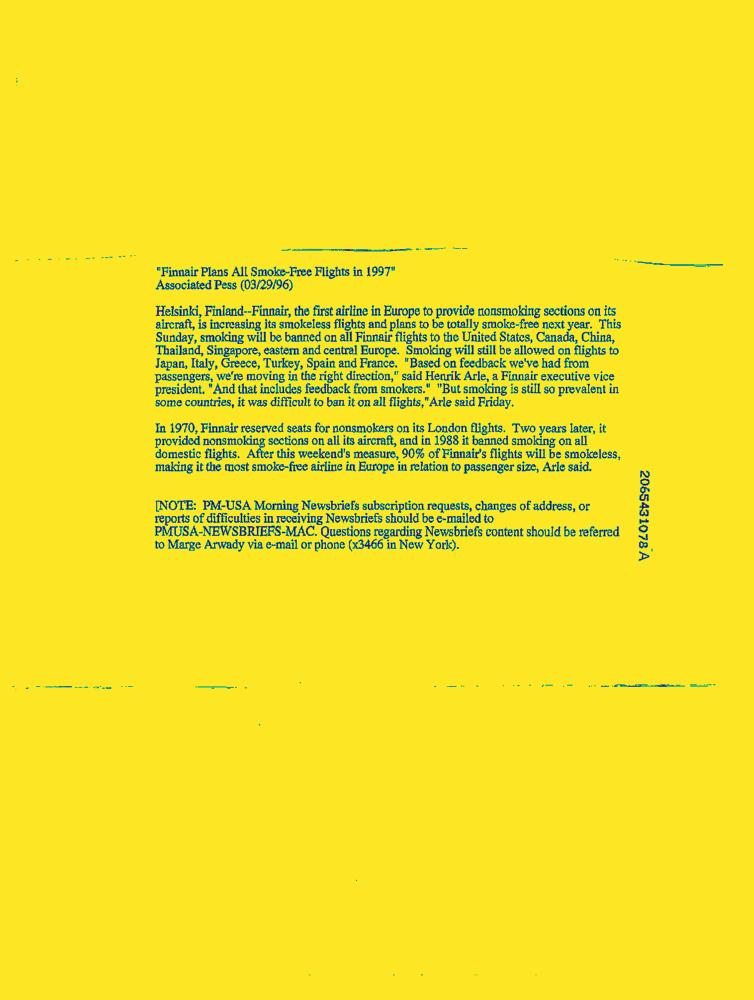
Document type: News-Article